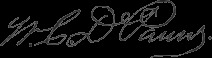
Signature of: washington c depauw